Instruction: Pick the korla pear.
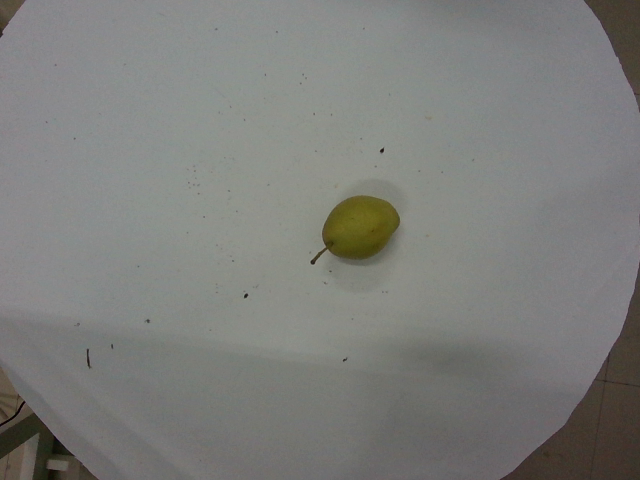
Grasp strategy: vertical